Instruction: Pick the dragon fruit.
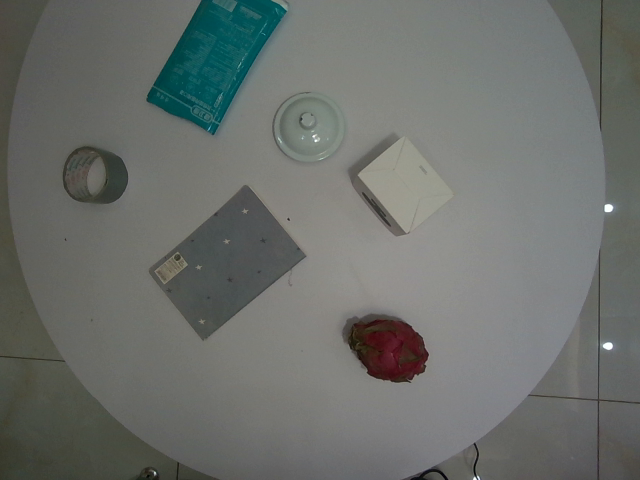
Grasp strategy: vertical